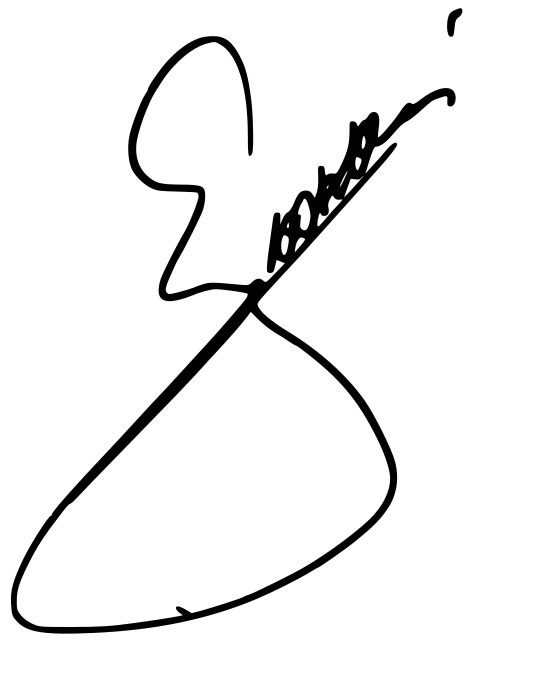
Signature of: andrzej sapkowski